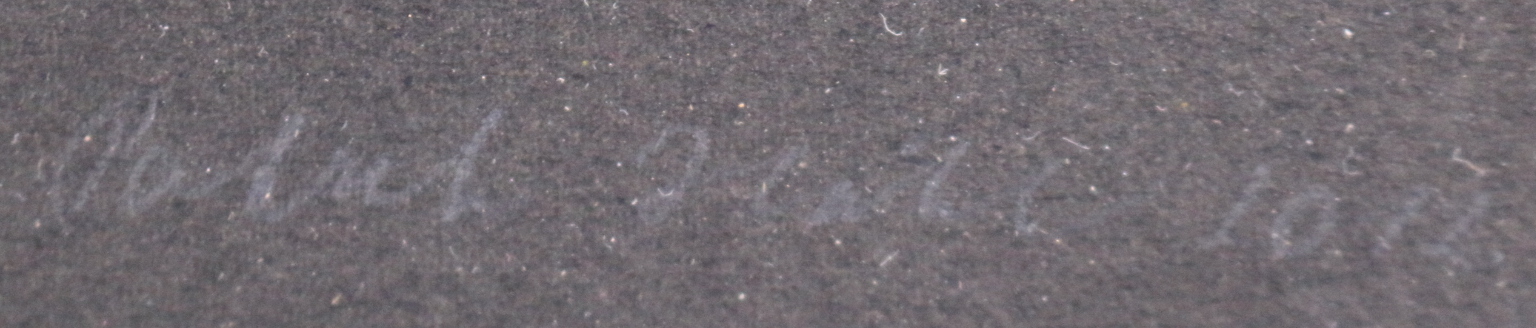
Signature of: patrik hábl